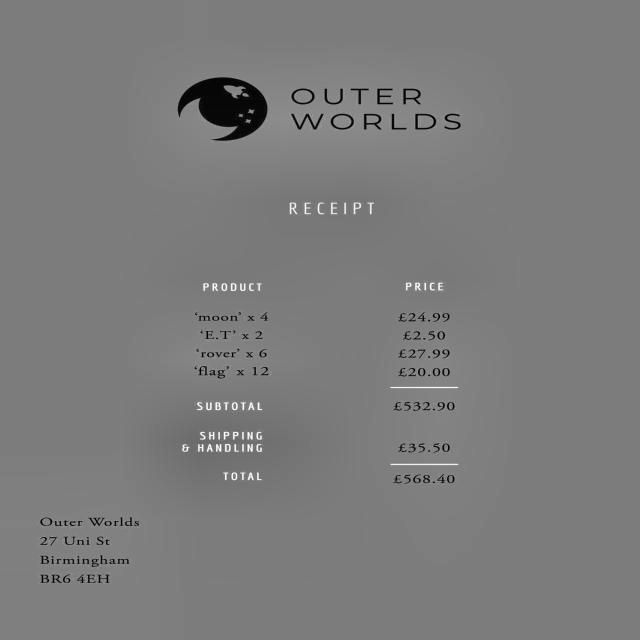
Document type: Invoice